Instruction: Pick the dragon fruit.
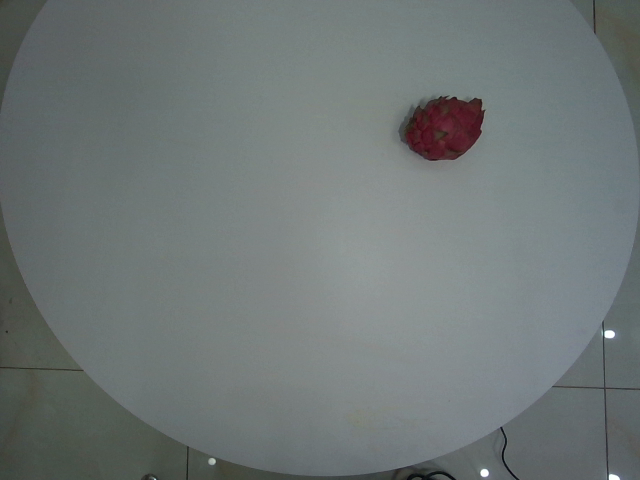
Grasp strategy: vertical